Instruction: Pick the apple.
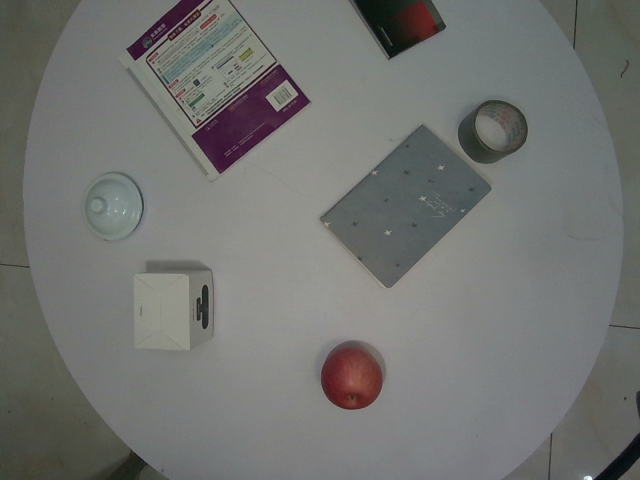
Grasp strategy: vertical